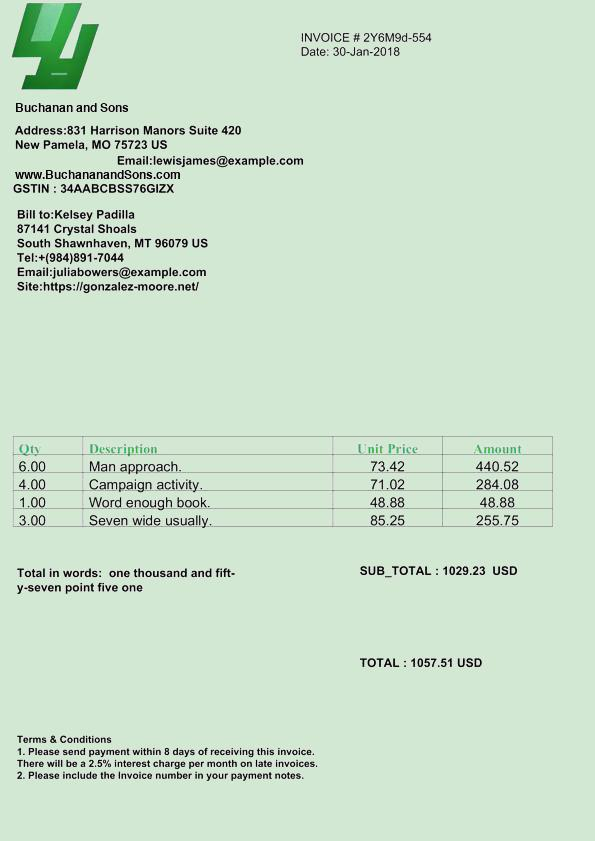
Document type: Invoice